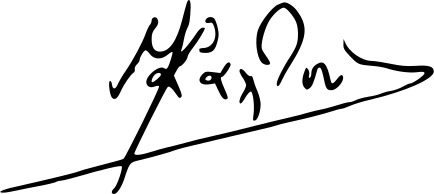
Signature of: miltos sachtouris